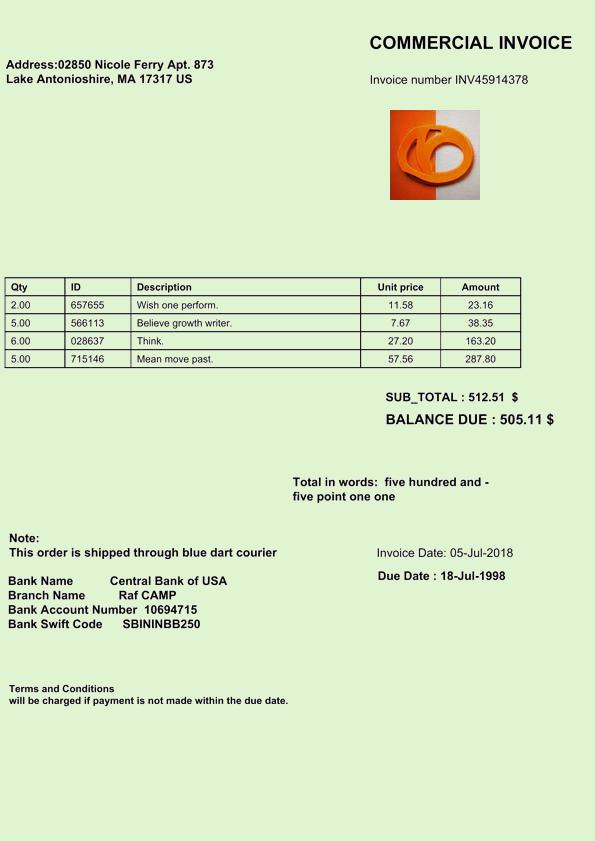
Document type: Invoice